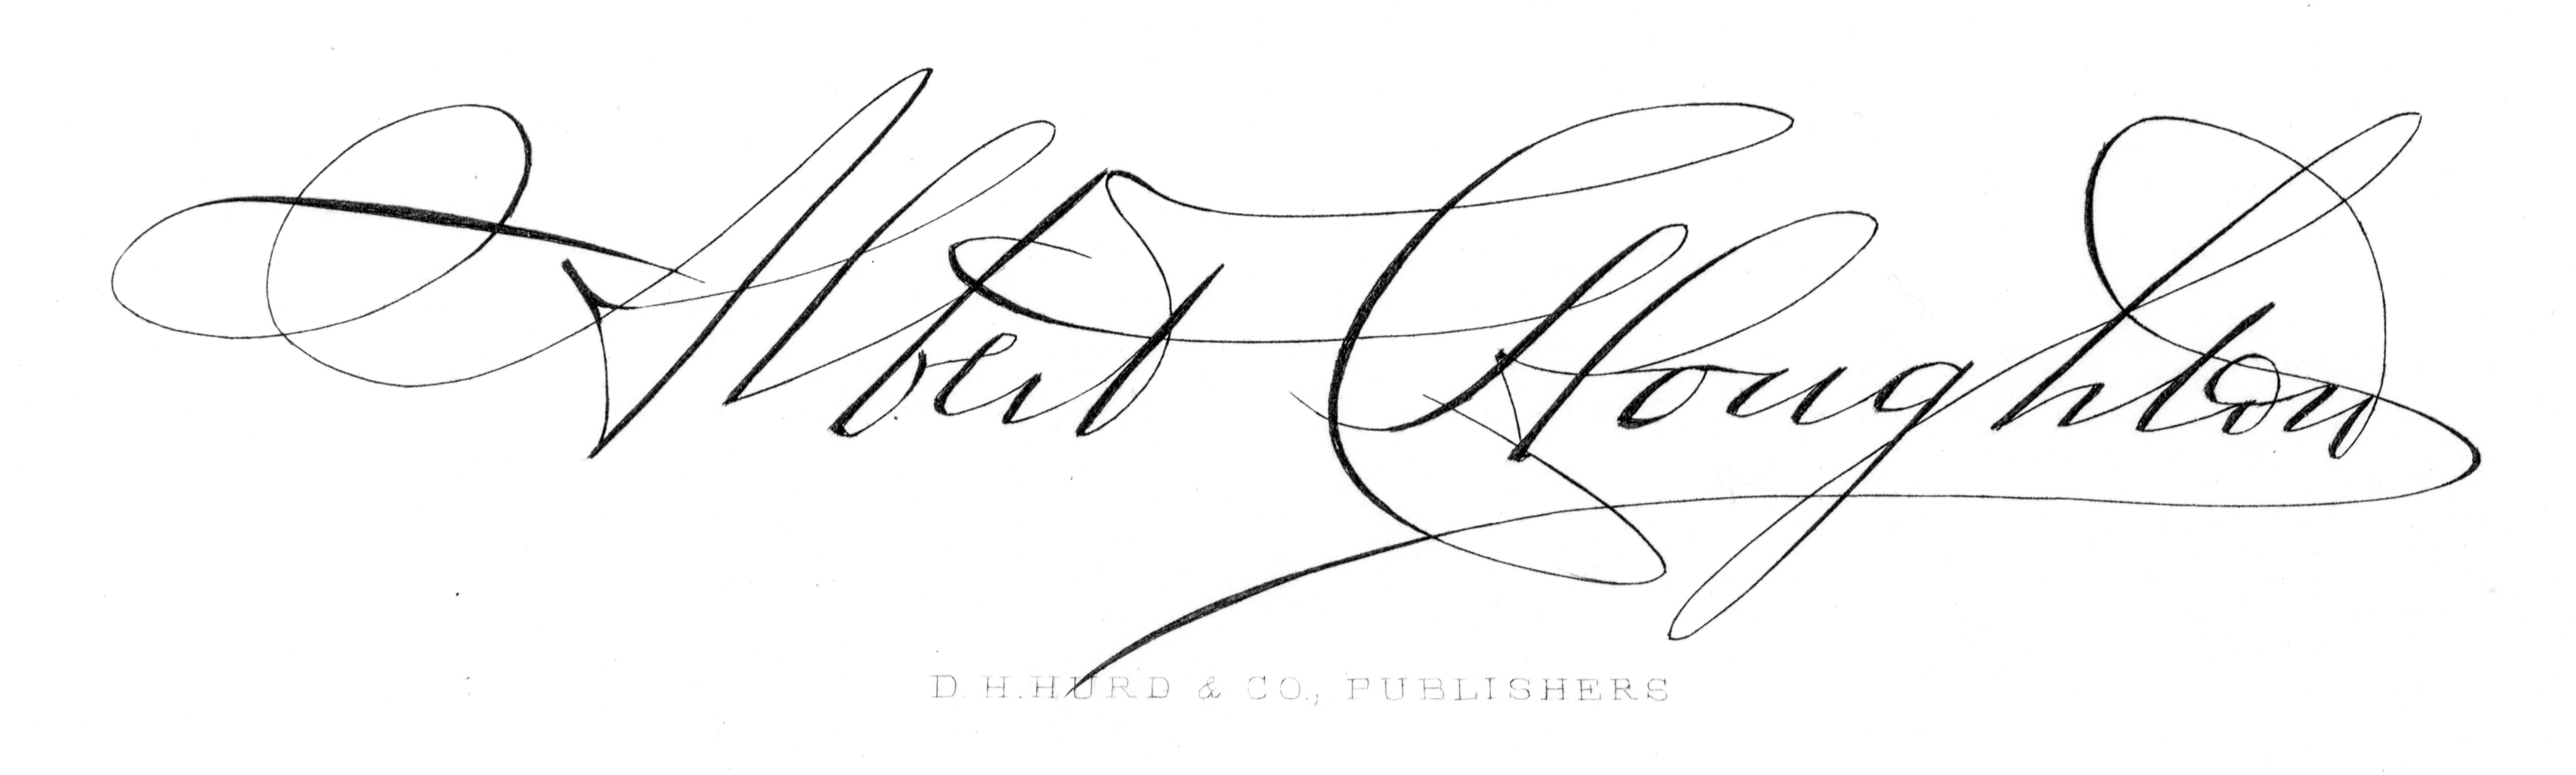
Signature of: albert charles houghton